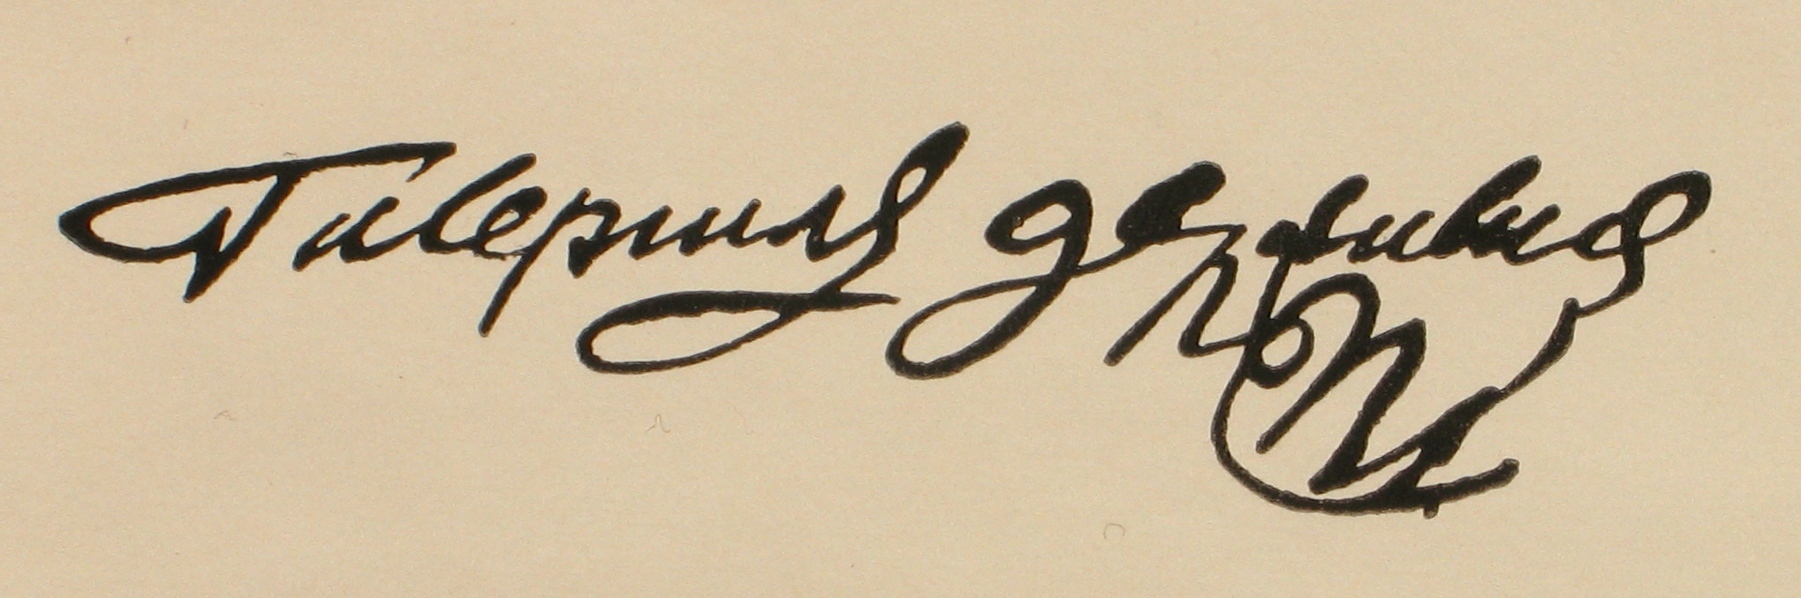
Signature of: gavrila derzhavin